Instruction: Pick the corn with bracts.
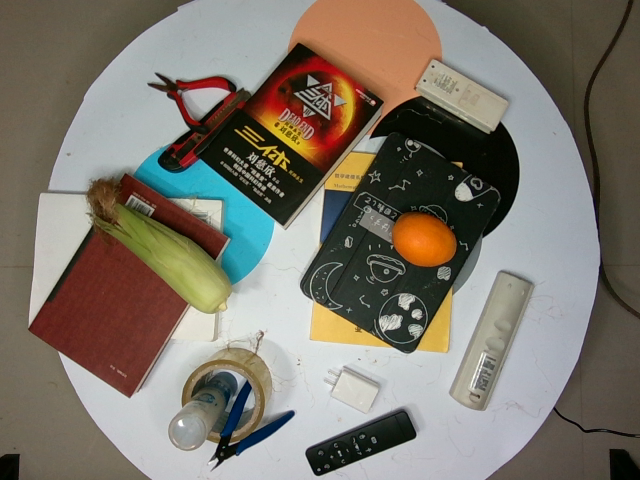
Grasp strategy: vertical